Question: What is the potential diagnosis?
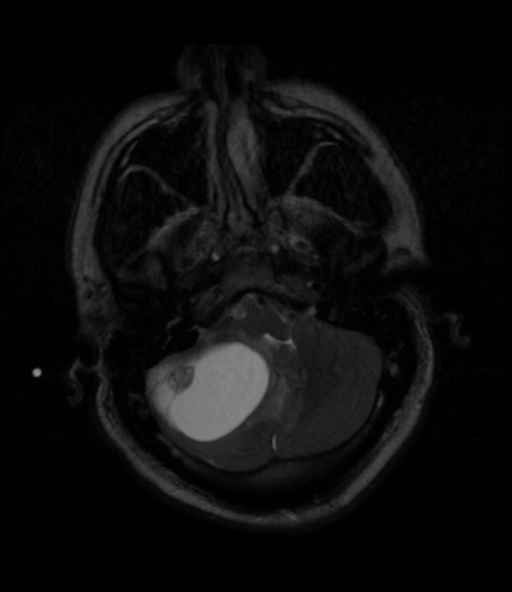
Answer: The possible diagnosis includes DDx for cyst with mural nodule:
Hemangioblastoma (cerebellar hemisphere)
Juvenile Pilocytic astrocytoma (pediatric)
Pilocystic Xanthoastrocytoma.